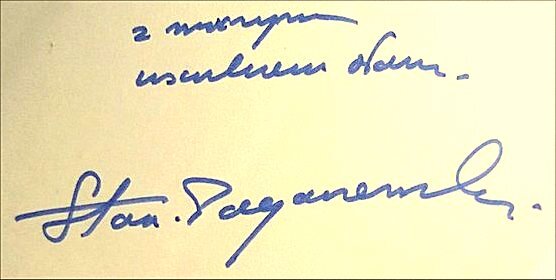
Signature of: stanisław pagaczewski